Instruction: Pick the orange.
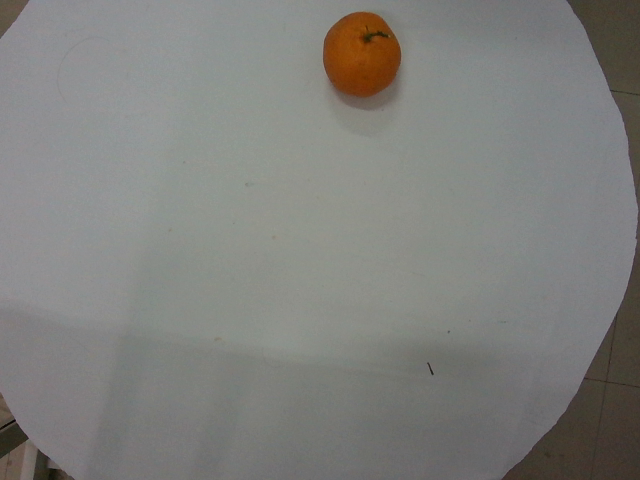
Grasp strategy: vertical